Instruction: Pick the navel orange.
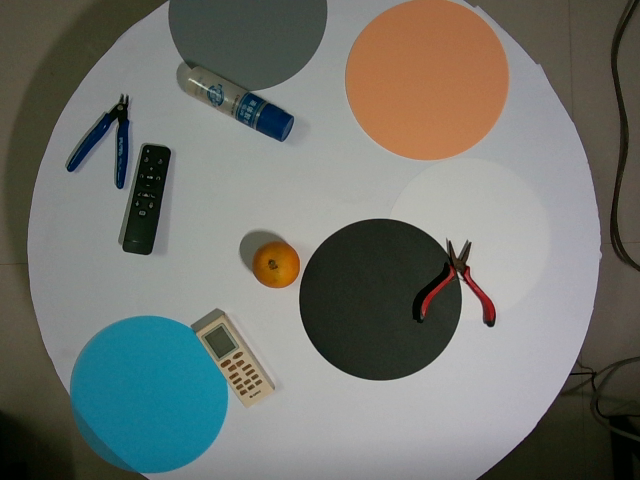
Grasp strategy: vertical